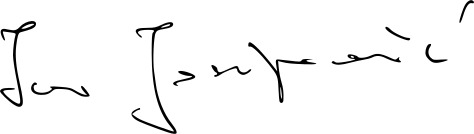
Signature of: ivo josipović